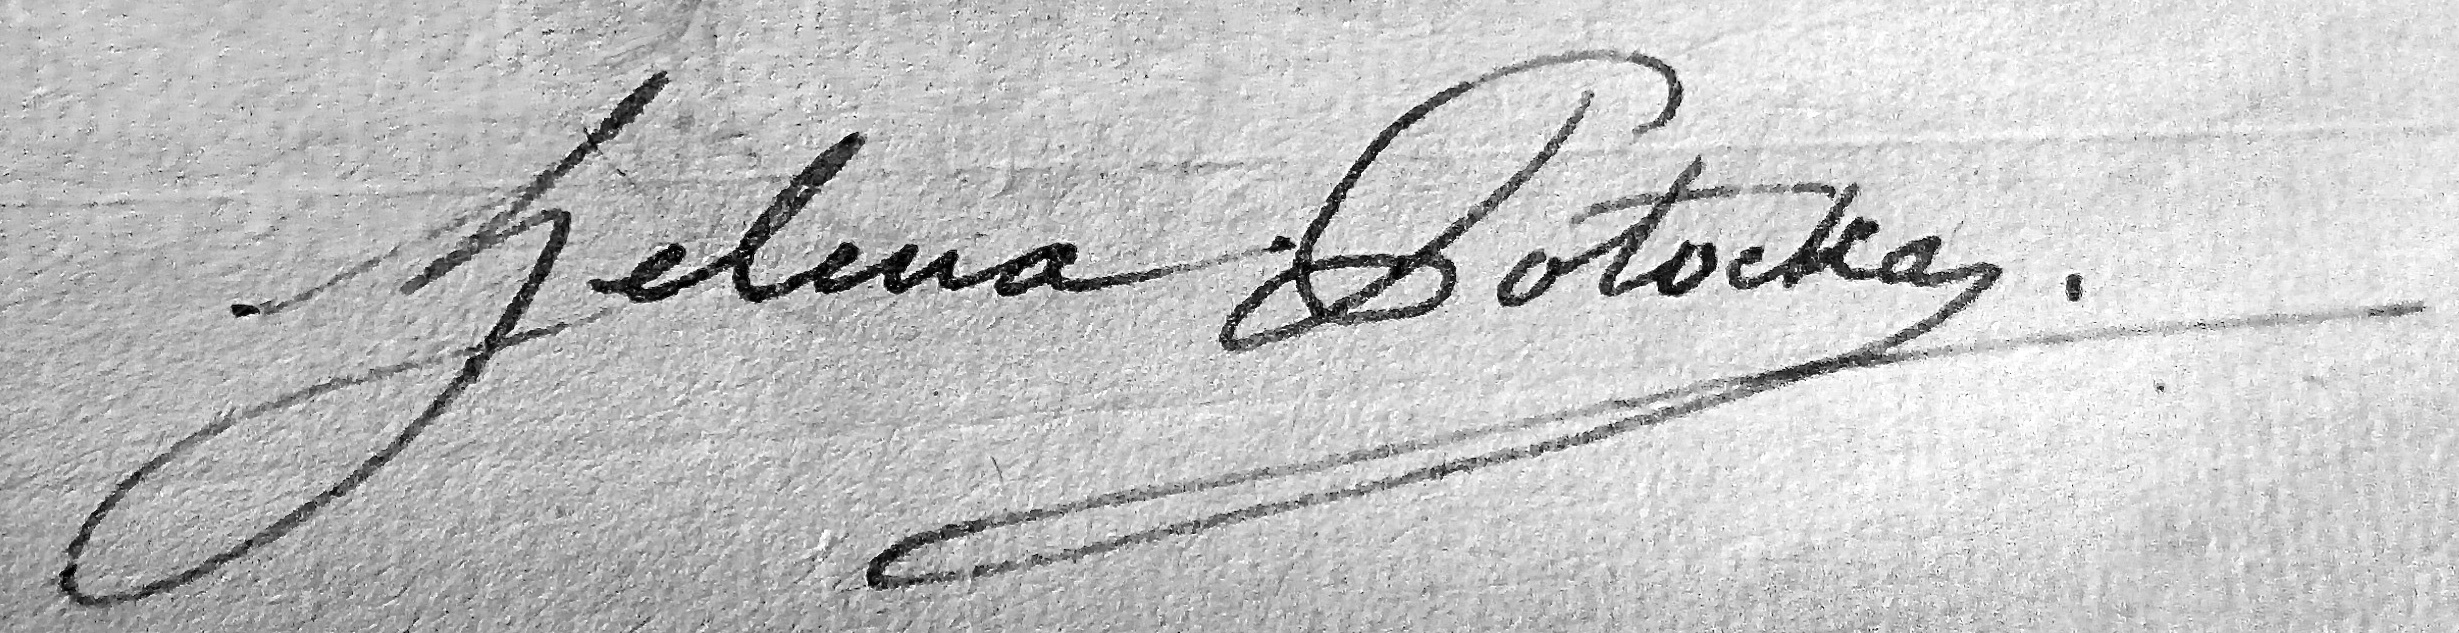
Signature of: hélène massalska